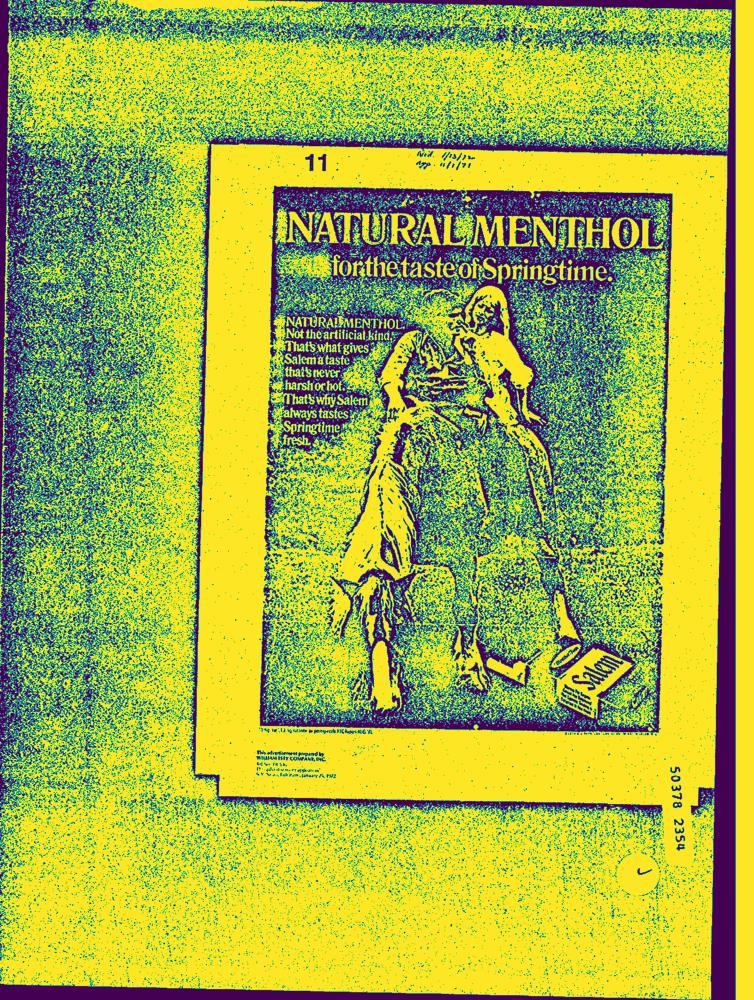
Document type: AD